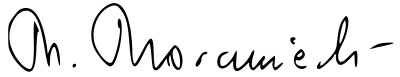
Signature of: mateusz morawiecki